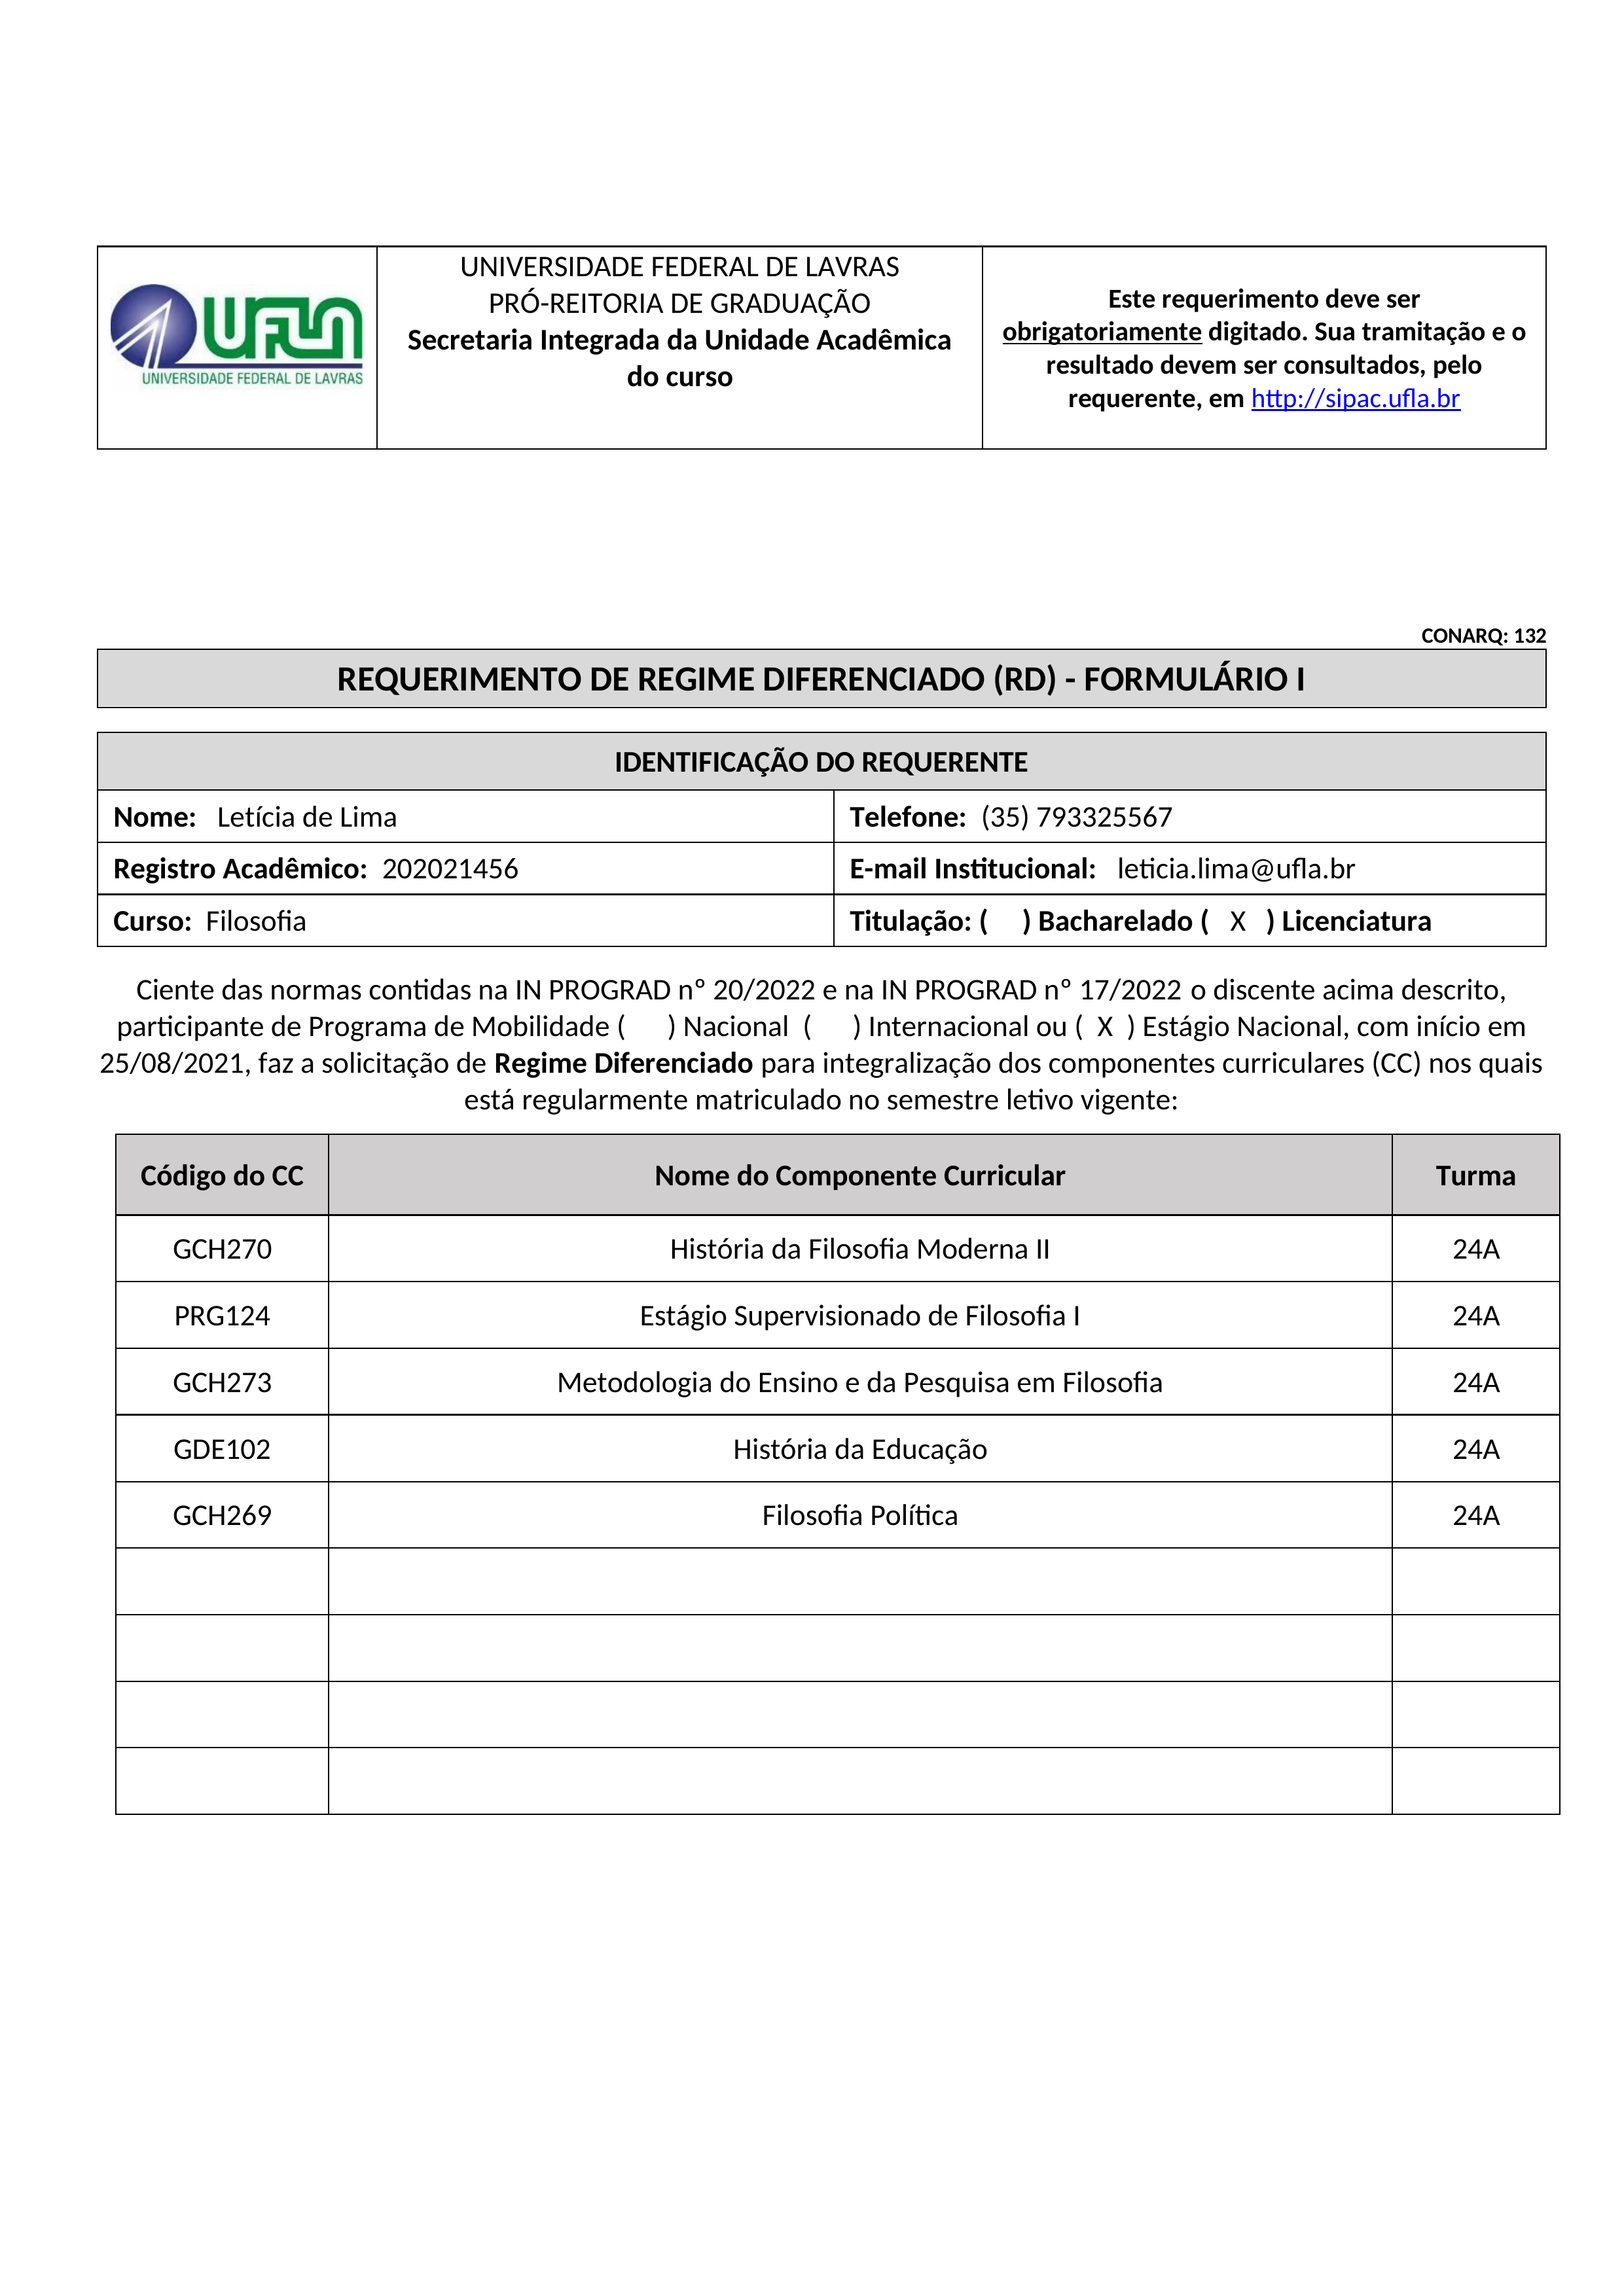
UNIVERSIDADE FEDERAL DE LAVRAS
PRÓ-REITORIA DE GRADUAÇÃO
Este requerimento deve ser obrigatoriamente digitado. Sua tramitação e o resultado devem ser consultados, pelo requerente, em http://sipac.ufla.br
UEUN)
Secretaria Integrada da Unidade Acadêmica do curso
UNIVERSIDADE FEDERAL DE LAVRAS
CONARQ: 132
REQUERIMENTO DE REGIME DIFERENCIADO (RD) - FORMULÁRIO I
IDENTIFICAÇÃO DO REQUERENTE
Telefone:
(35) 793325567
Nome:
Letícia de Lima
Registro Acadêmico:
202021456
E-mail Institucional:
leticia.lima@ufla.br
Titulação:
() Bacharelado
Licenciatura
(X)
Curso:
Filosofia
Ciente das normas contidas na IN PROGRAD nº 20/2022 e na IN PROGRAD nº 17/2022 o discente acima descrito,
participante de
Programa de Mobilidade
() Nacional
() Internacional
Estágio Nacional
(X)
início em
25/08/2021,
ou
com
faz a solicitação de Regime Diferenciado para integralização dos componentes curriculares (CC) nos quais
está regularmente matriculado no
semestre letivo vigente:
Código do CC
GCH270
PRG124
GCH273
GDE102
GCH269
Nome do Componente Curricular
História da Filosofia Moderna II
Estágio Supervisionado de Filosofia I
Metodologia do Ensino e da Pesquisa em Filosofia
História da Educação
Filosofia Política
Turma
24A
24A
24A
24A
24A